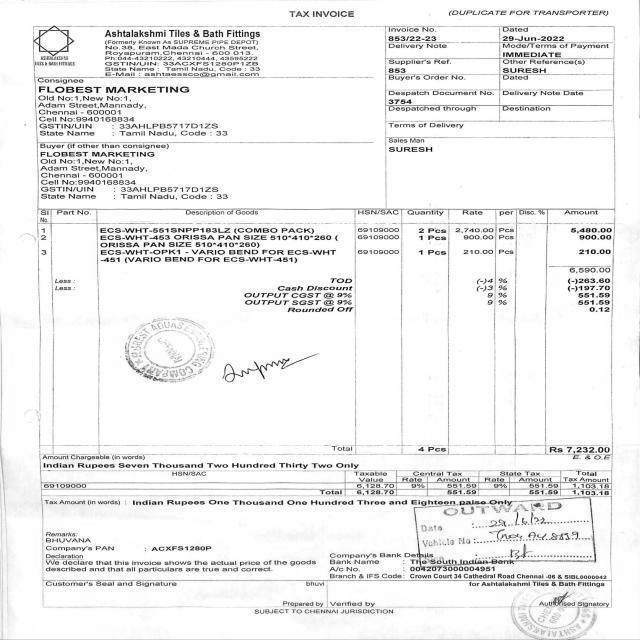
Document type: Invoice